Question: What is the address or location of the property listed in the document?
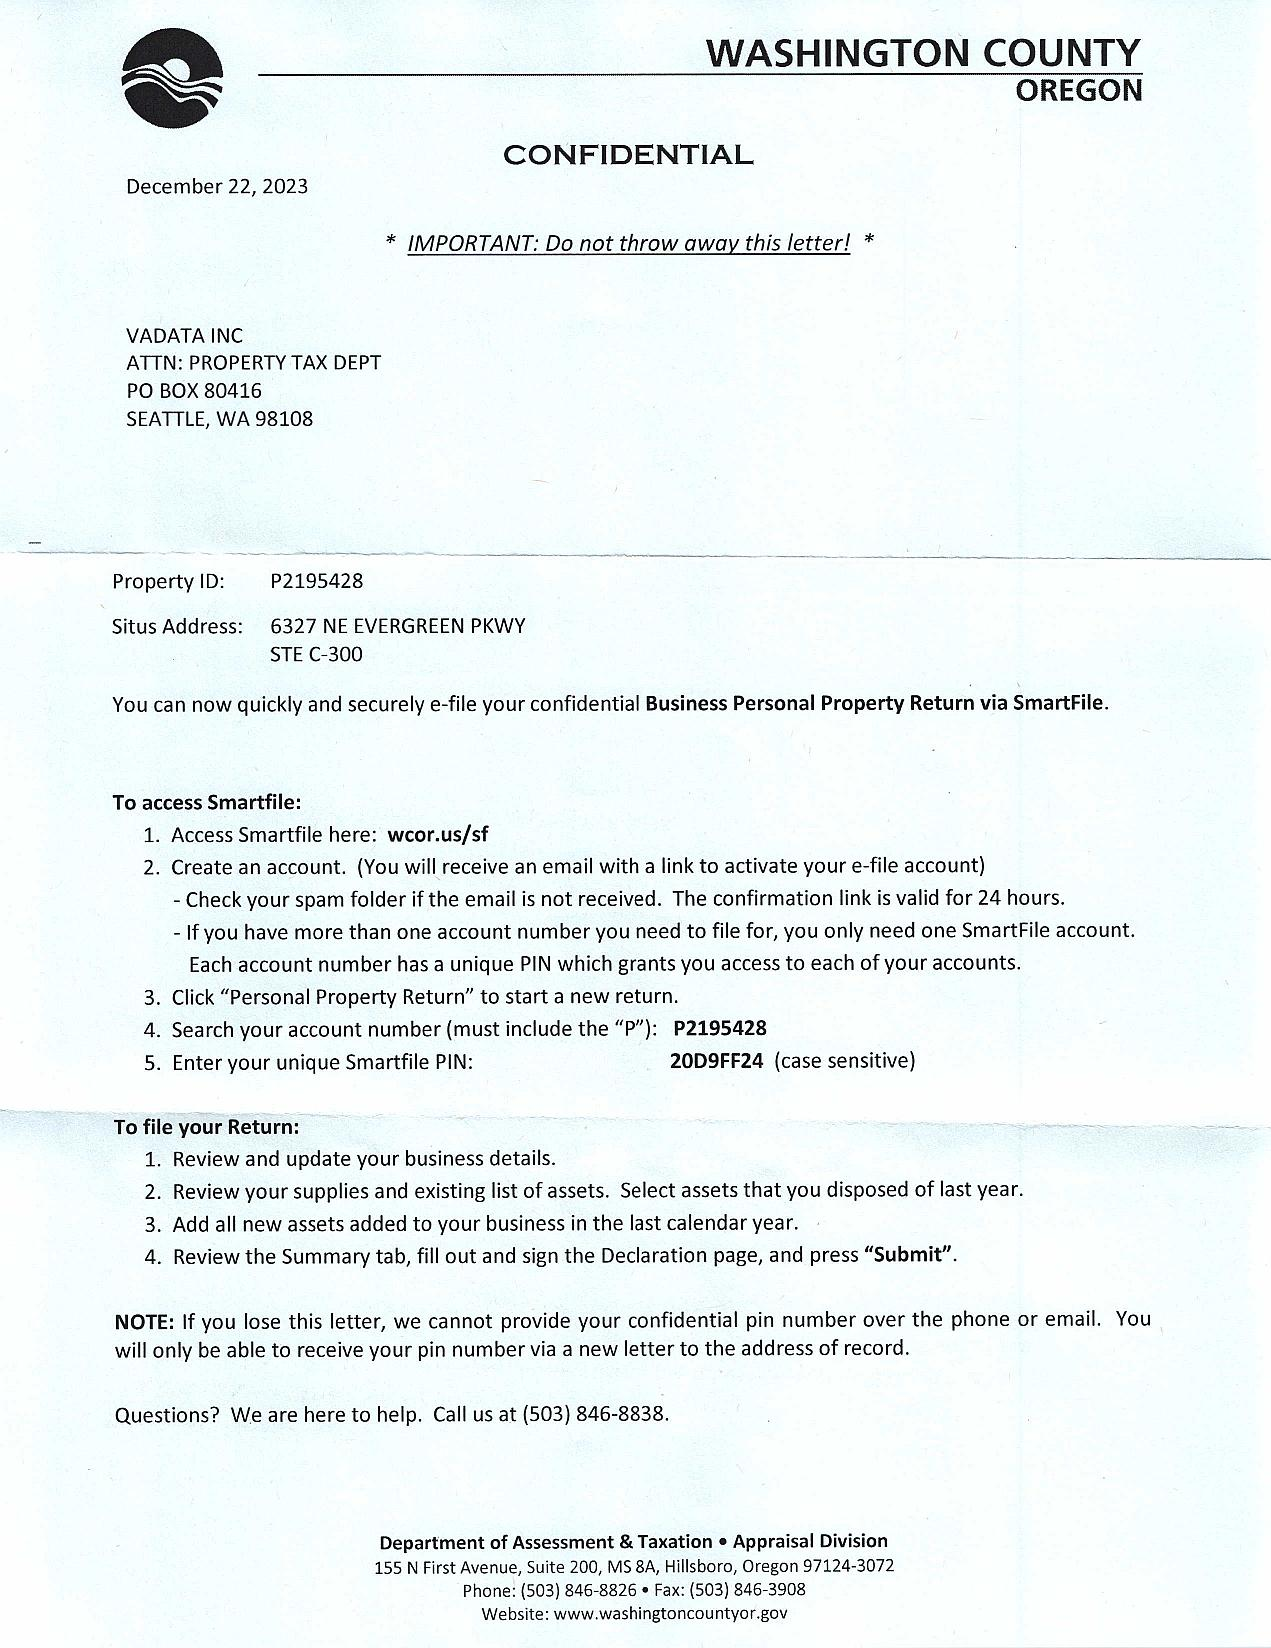
Answer: "6327 NE EVERGREEN PKWY STE C-300"